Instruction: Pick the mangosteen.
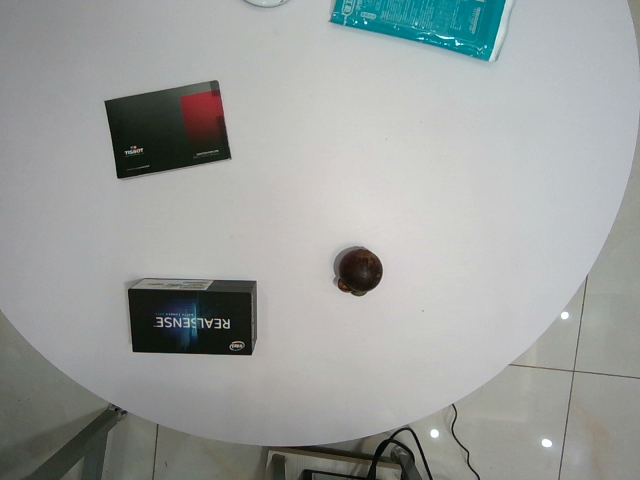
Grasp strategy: vertical